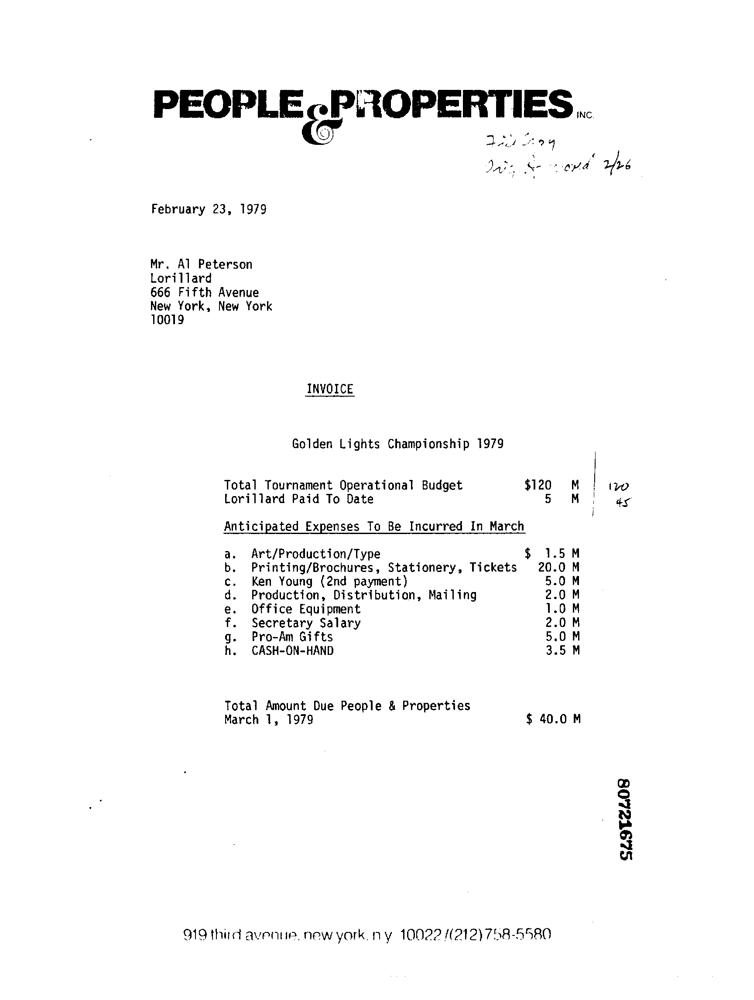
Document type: Invoice